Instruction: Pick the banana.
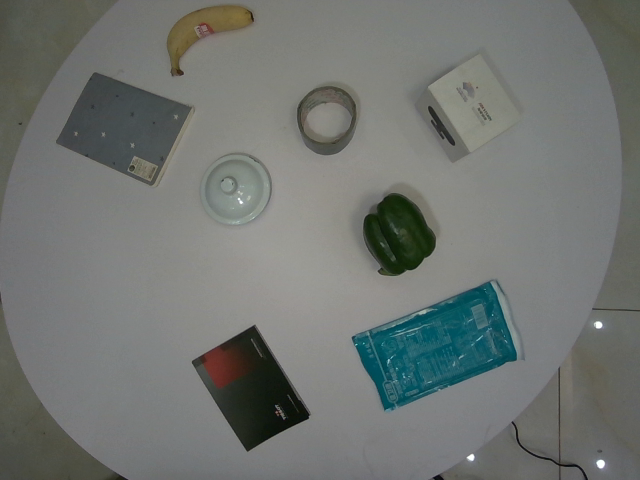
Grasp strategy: vertical